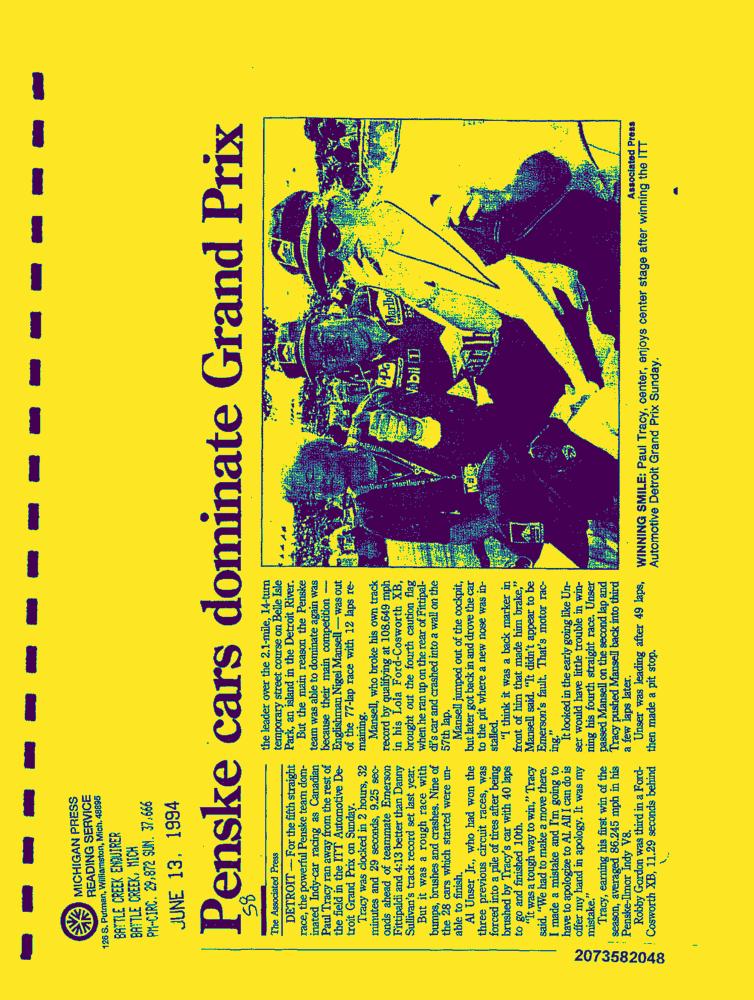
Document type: News-Article